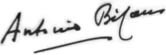
Signature of: antonio bifani